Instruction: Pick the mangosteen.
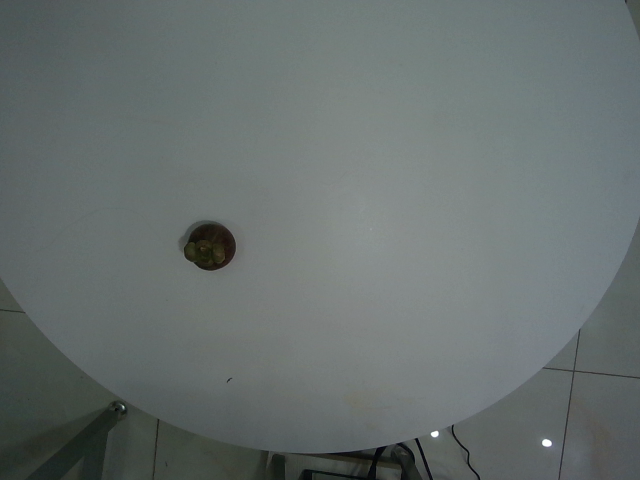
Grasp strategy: vertical